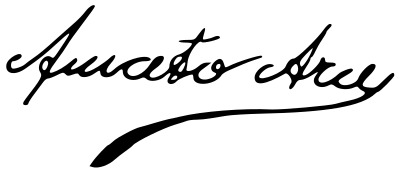
Signature of: aniceto arce